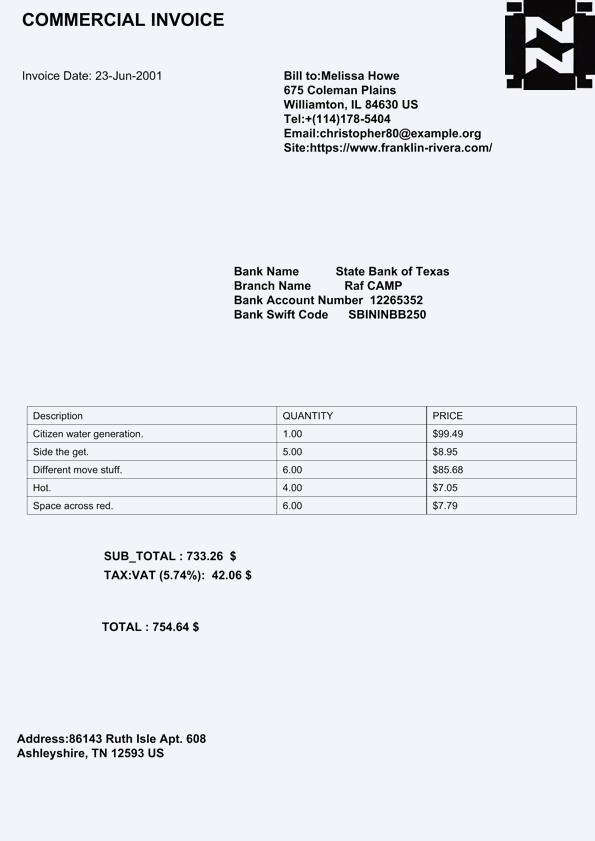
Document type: Invoice